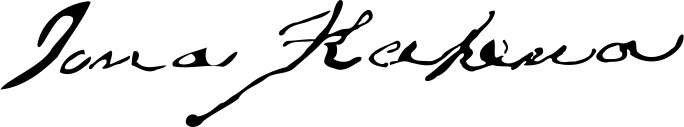
Signature of: jonah kapena